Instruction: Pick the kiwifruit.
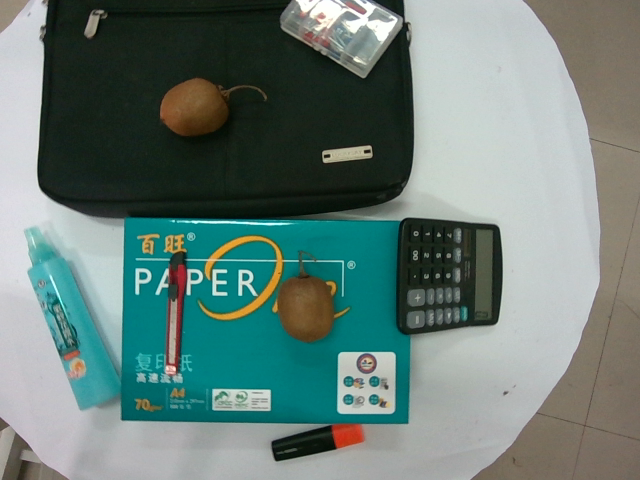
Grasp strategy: vertical